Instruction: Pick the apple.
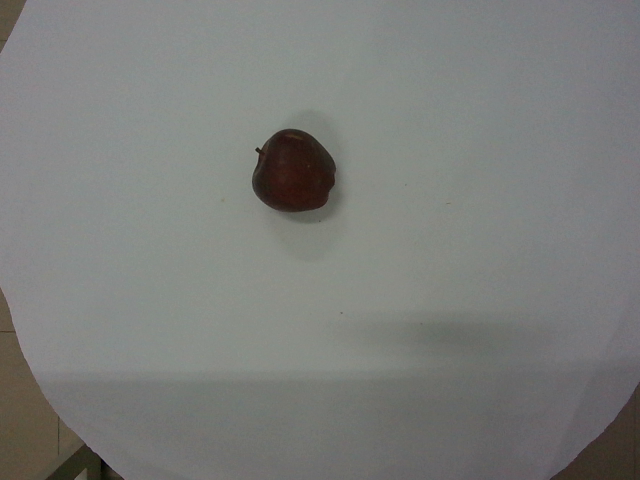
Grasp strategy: vertical